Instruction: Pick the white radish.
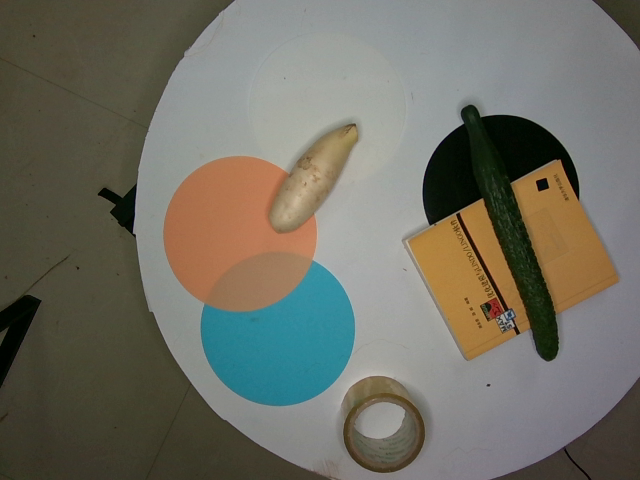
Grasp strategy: vertical